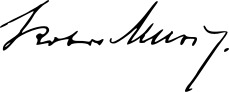
Signature of: robert musil